Question: How is the property described in the document?
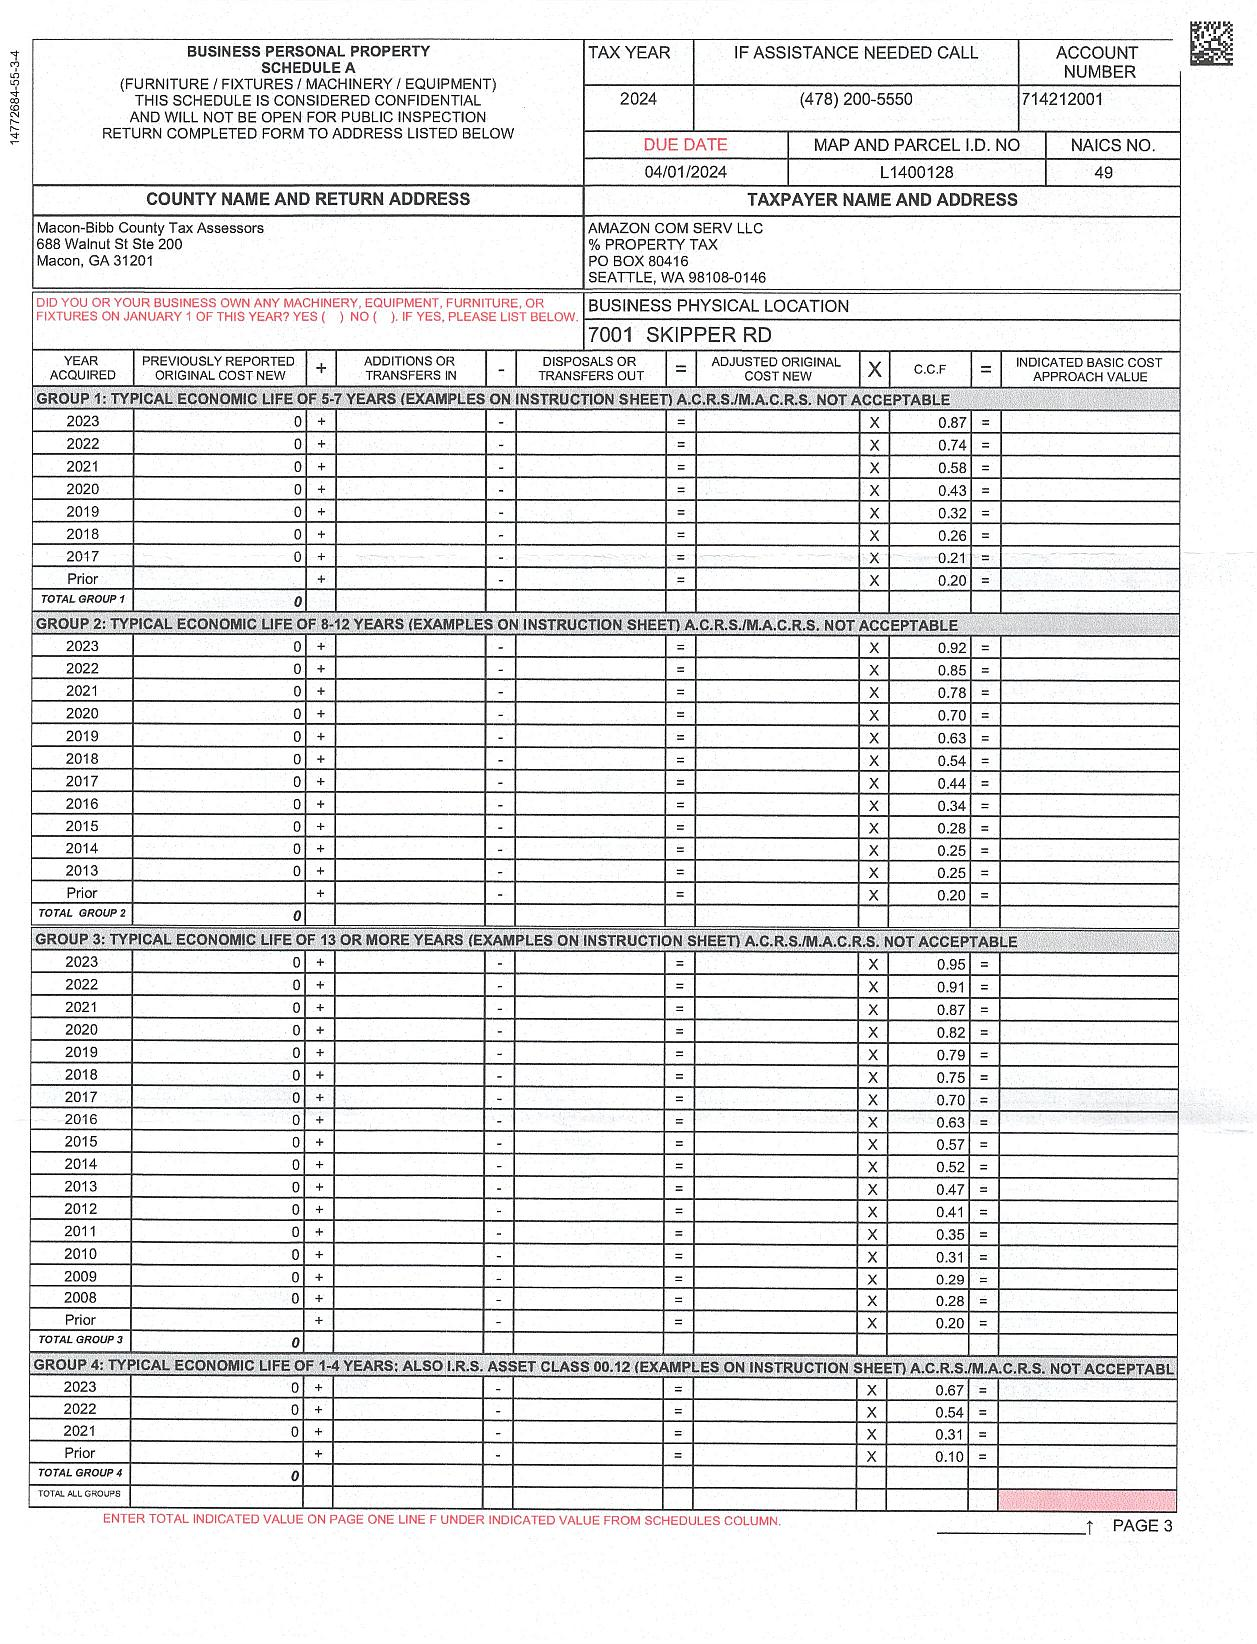
Answer: "FURNITURE / FIXTURES / MACHINERY / EQUIPMENT"